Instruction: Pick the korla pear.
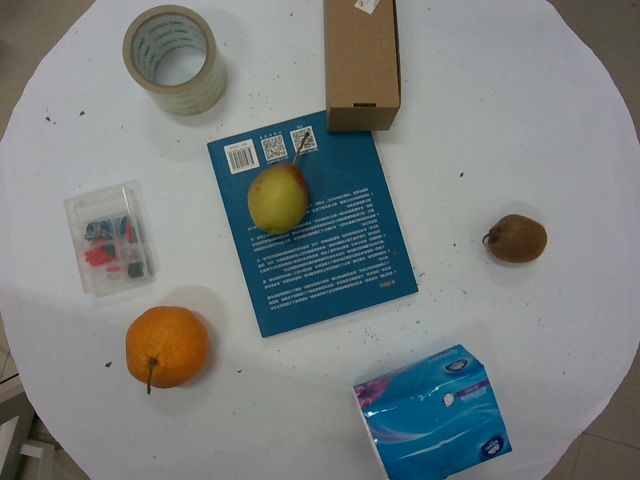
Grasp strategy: vertical